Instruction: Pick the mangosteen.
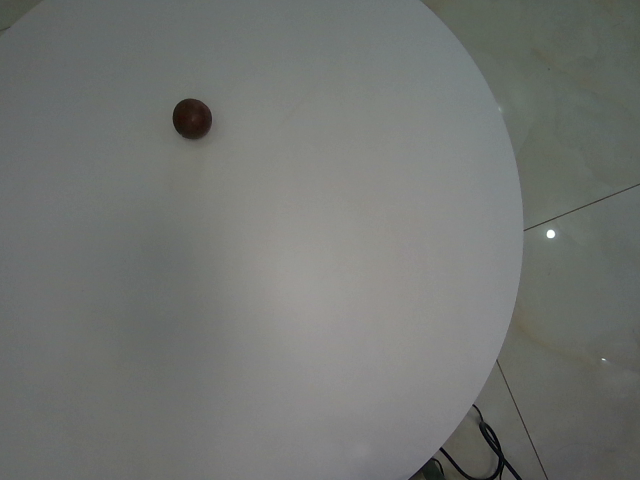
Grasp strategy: vertical